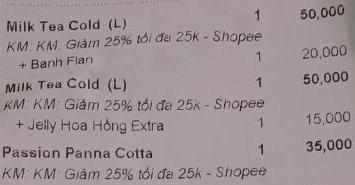
<table>
<tr>
<td>Milk Tea Cold (L)</br>KM: KM: Giảm 25% tối đa 25k - Shopee</td>
<td>1</td>
<td>50,000</td>
</tr>
<tr>
<td>+ Banh Flan</td>
<td>1</td>
<td>20,000</td>
</tr>
<tr>
<td>Milk Tea Cold (L)</br>KM: KM: Giảm 25% tối đa 25k - Shopee</td>
<td>1</td>
<td>50,000</td>
</tr>

<tr>
<td>+ Jelly Hoa Hồng Extra</td>
<td>1</td>
<td>15,000</td>
</tr>
<tr>
<td>Passion Panna Cotta</br>KM: KM: Giảm 25% tối đa 25k - Shopee</td>
<td>1</td>
<td>35,000</td>
</tr>
</table>